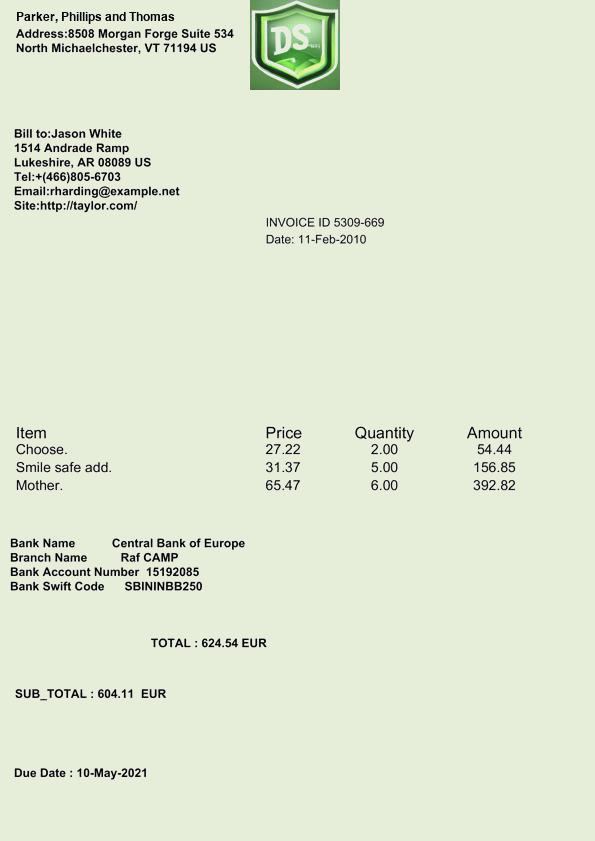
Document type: Invoice